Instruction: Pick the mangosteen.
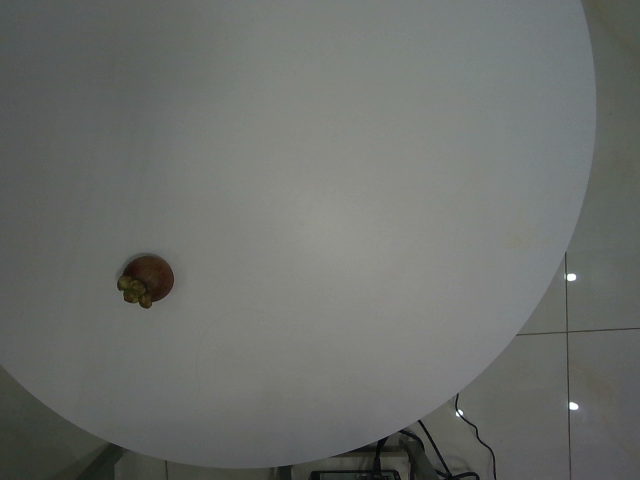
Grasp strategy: vertical